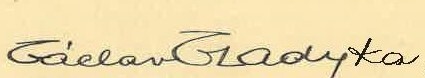
Signature of: václav vladyka